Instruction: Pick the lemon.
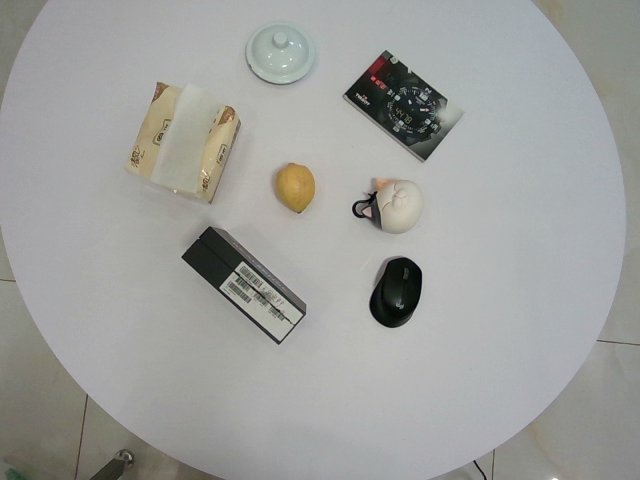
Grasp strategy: vertical